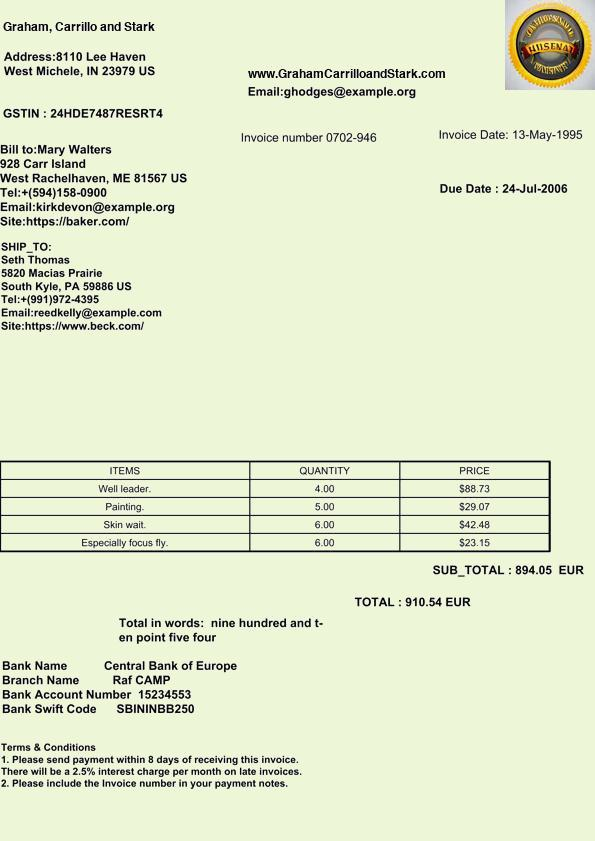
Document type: Invoice